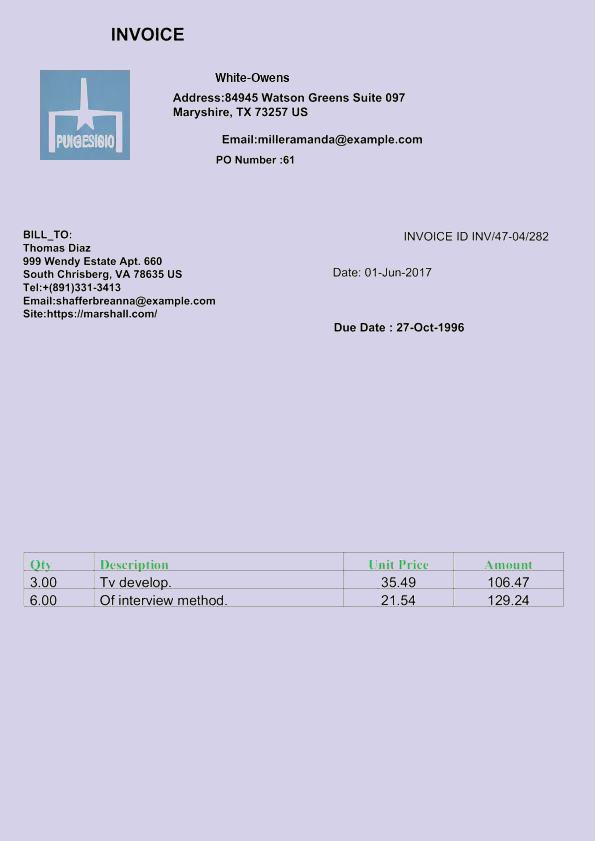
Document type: Invoice